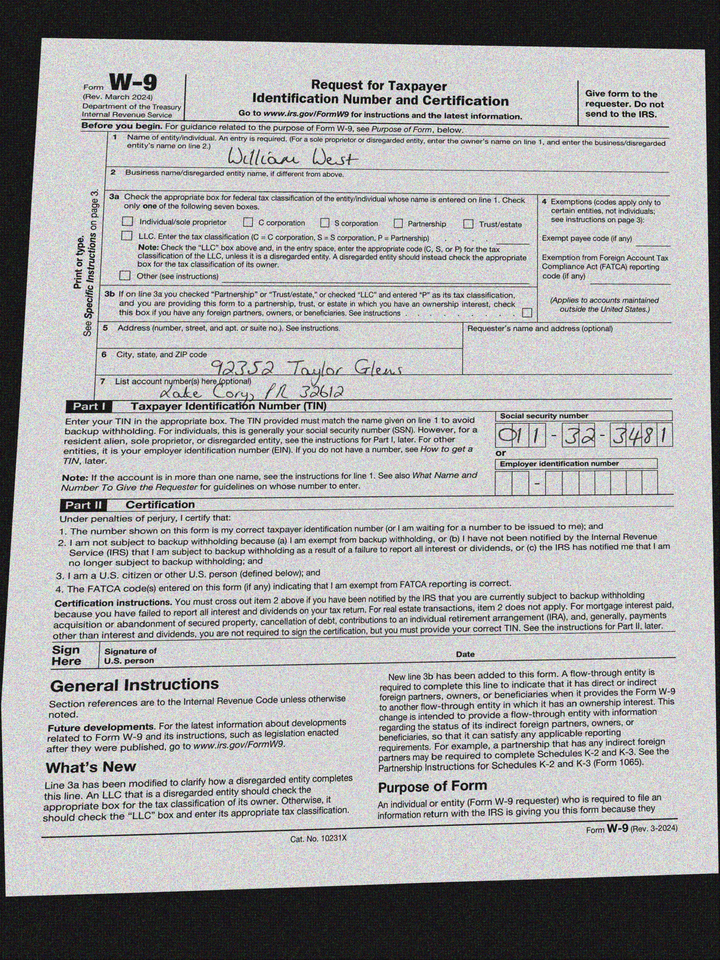
adr1: 92352 Taylor Glens
adr2: Lake Cory, PR 32612
cbx: no
ssn: 011323481
enm: William West